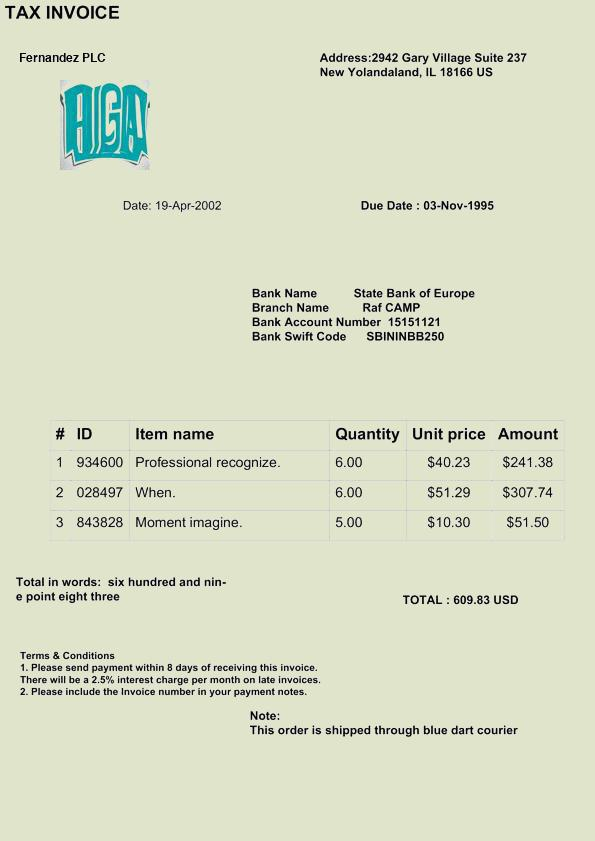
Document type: Invoice